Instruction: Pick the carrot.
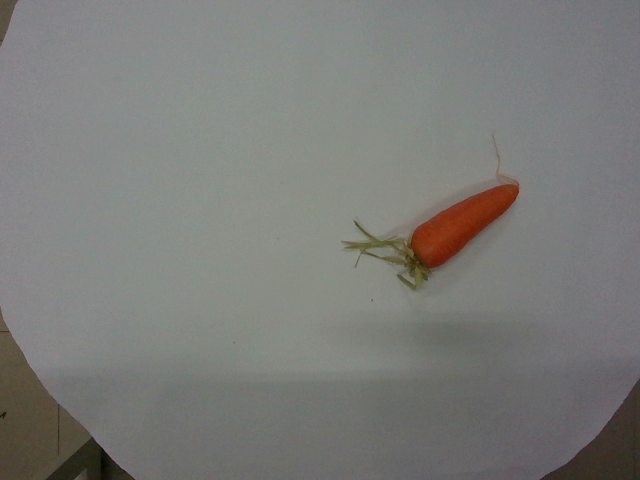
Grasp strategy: vertical